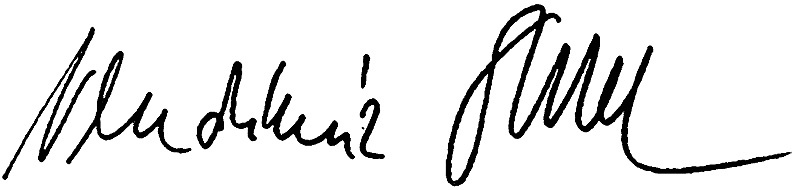
Signature of: vladimír oppl